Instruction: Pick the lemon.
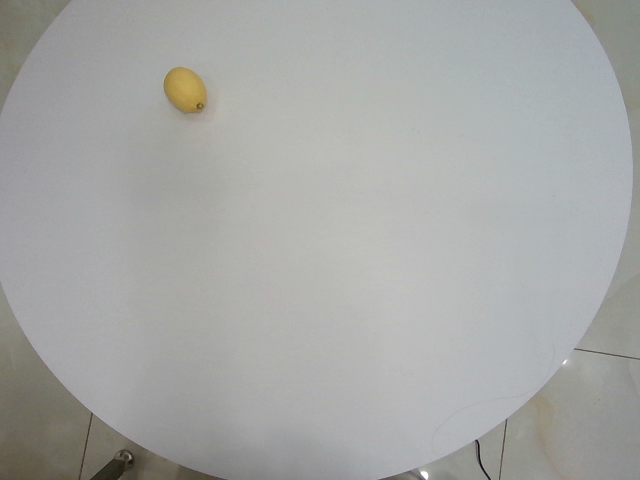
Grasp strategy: vertical